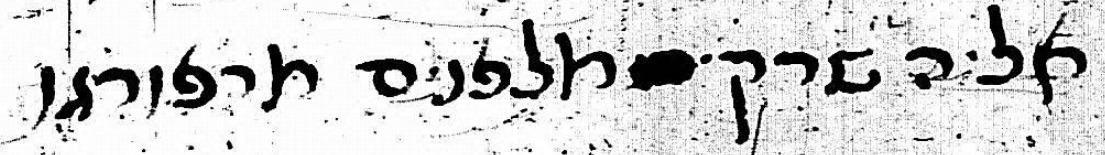
Signature of: elia morpurgo